Question: What might the diagnosis be?
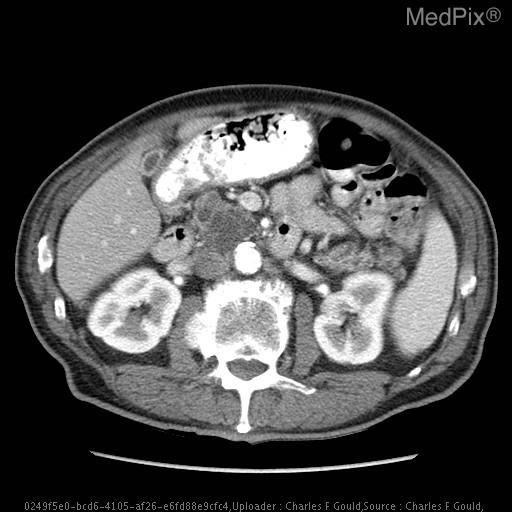
Answer: The possible diagnosis includes •  Chronic pancreatitis
•  Pancreatic pseudocyst
•  Mucinous cystic neoplasm
•  Serous cystadenoma.